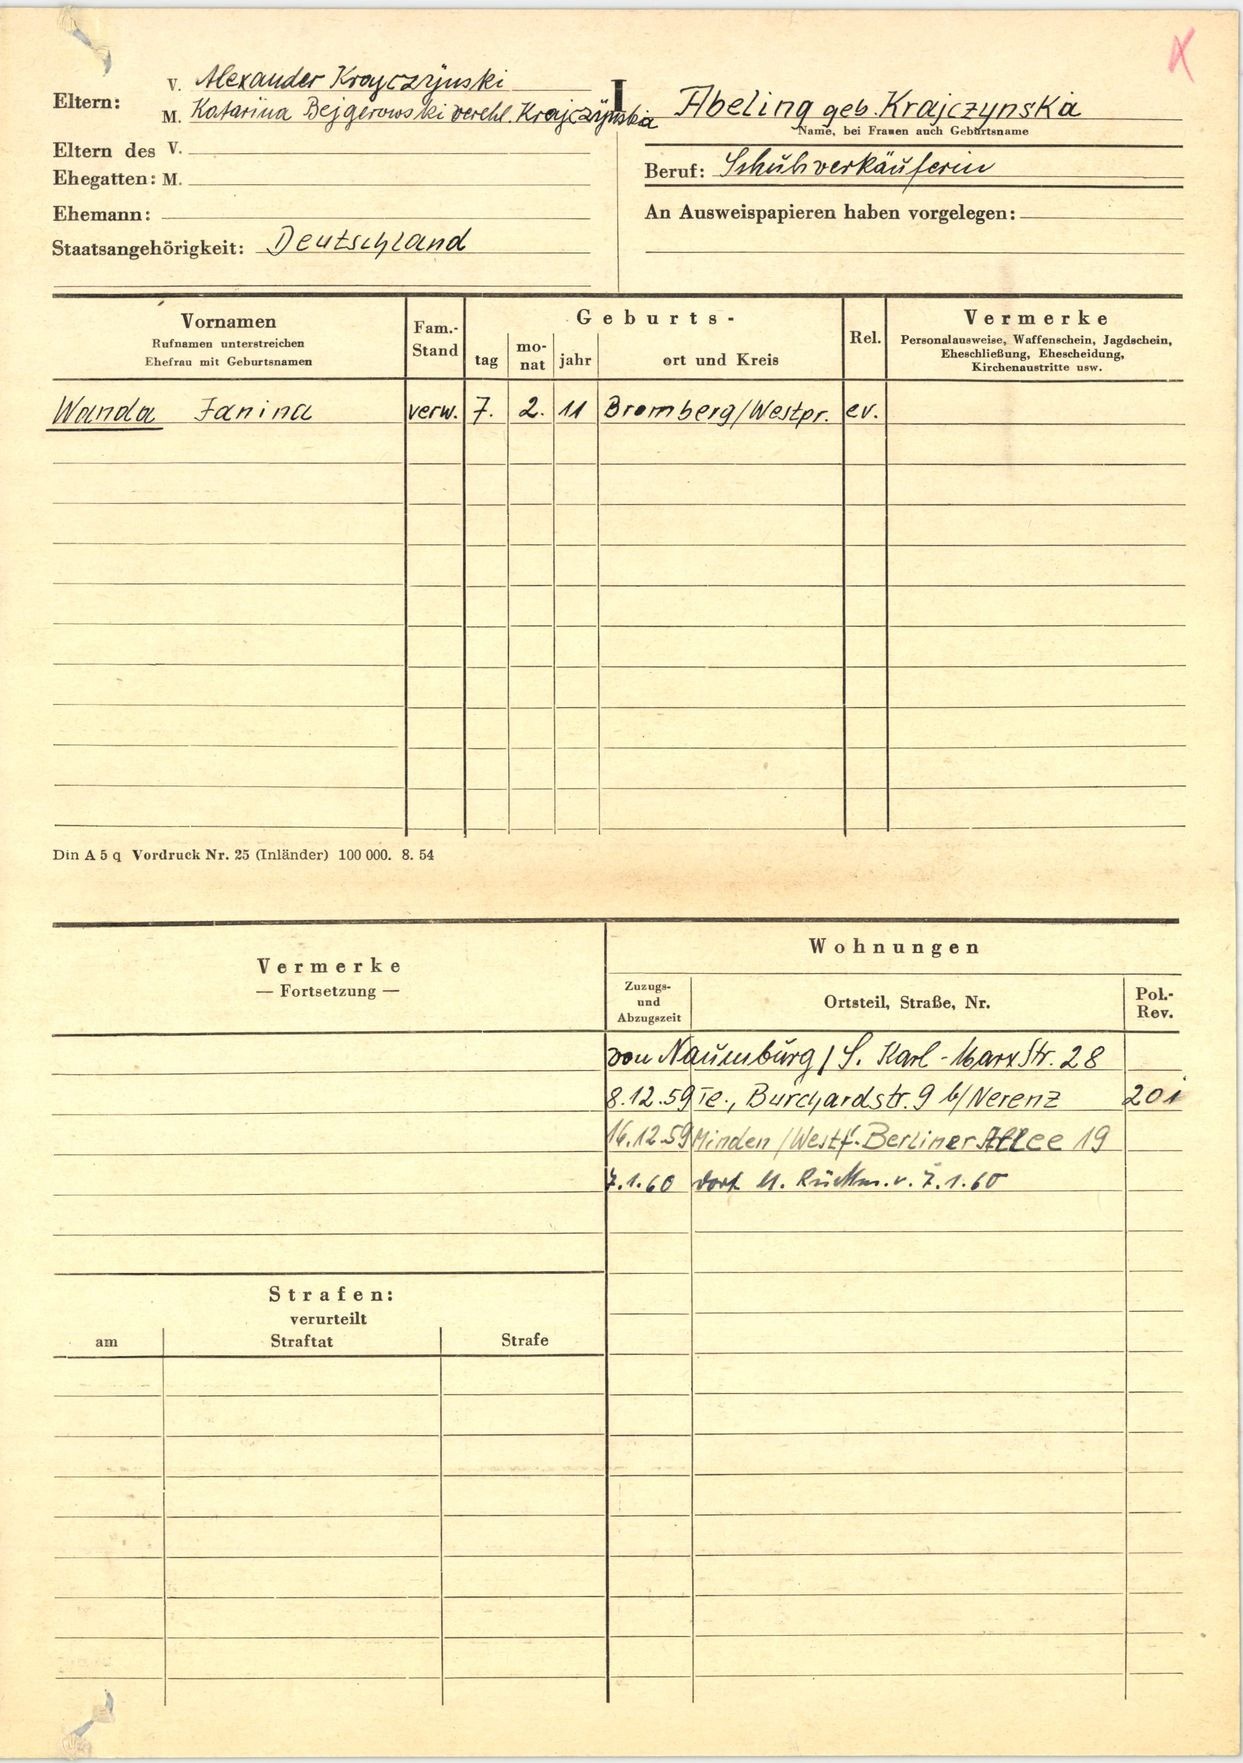
Abeling geb. Krajczynska